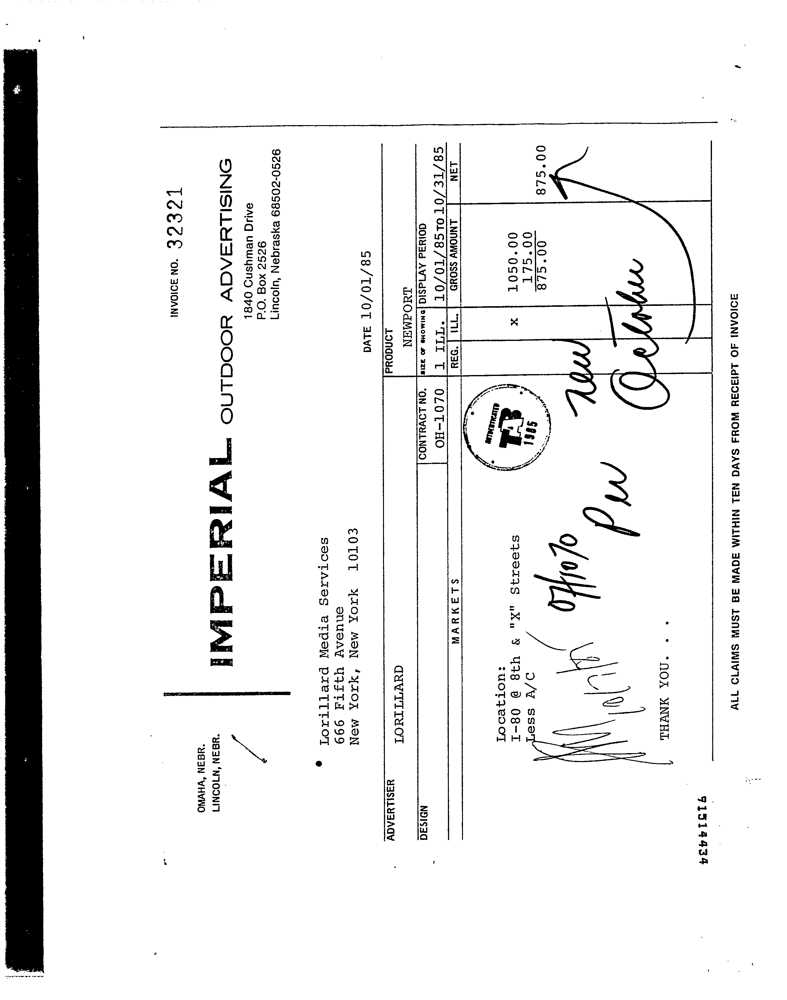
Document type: Invoice